Question: What is the suspected problem?
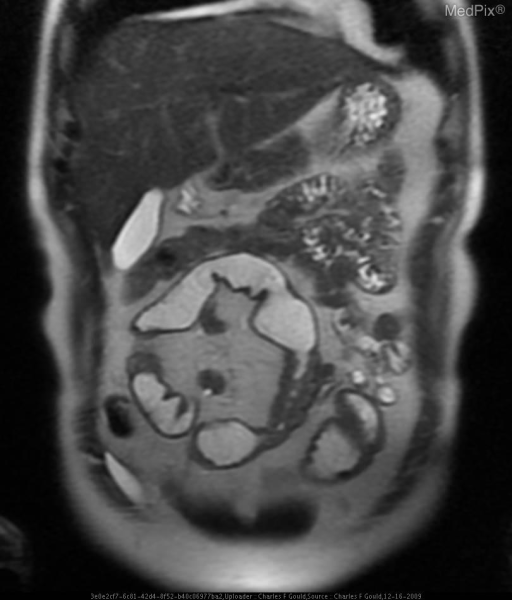
Answer: The findings suggest Several regions of discontinuous and asymmetric bowel wall thickening with alternating regions of dilation.  No fistulas were identified in this patient’s case.  Enhancement localized to the regions of mural thickening was demonstrated following the administration of intravenous gadolinium DTPA.. Region of bowel wall thickening involving the mid ileum. The patient might have a history of 54 year-old male with recurrent abdominal pain and diarrhea..